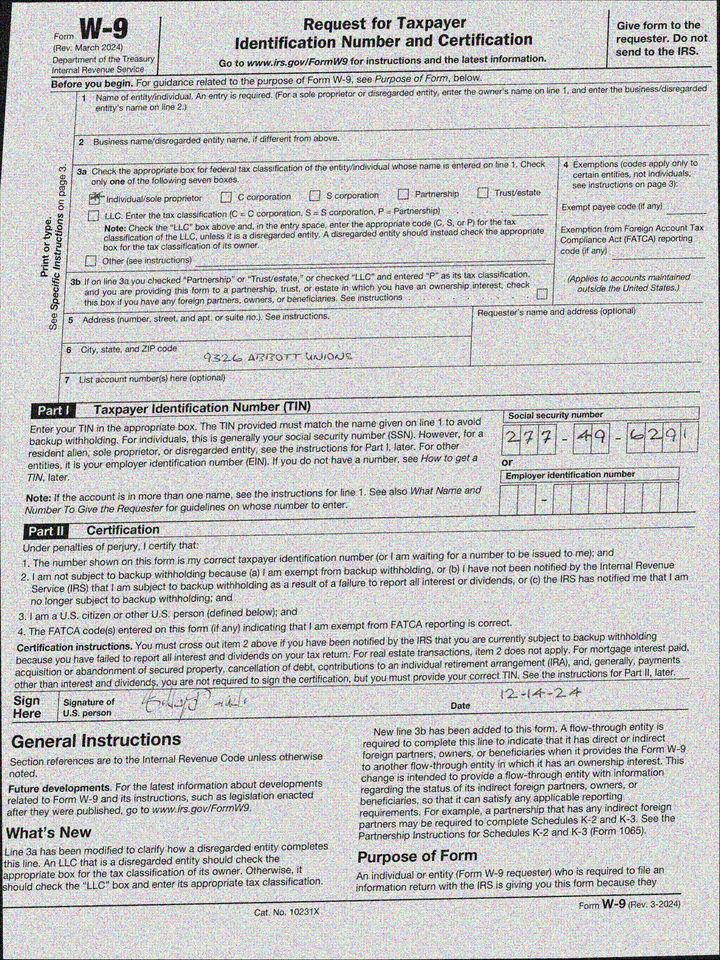
adr1: 9326 Abbott Unions
cbx: yes
ssn: 277496291
sdt: 12-14-24